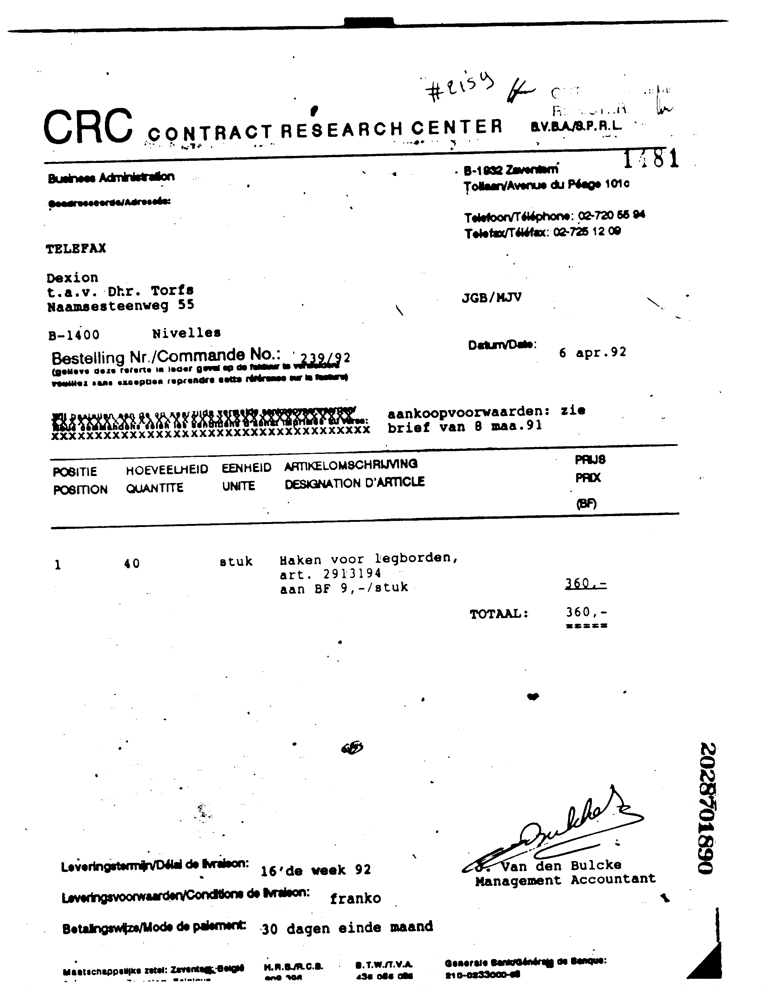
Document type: Invoice